Question: What do the imaging results show?
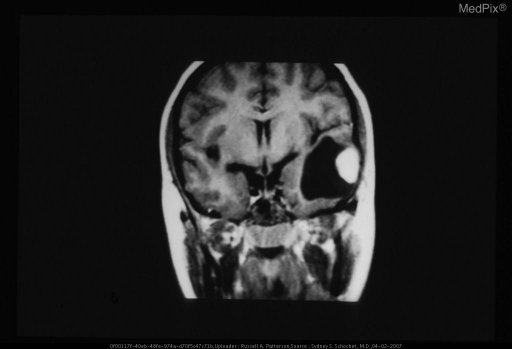
Answer: The imaging shows Neoplasm Name: Pilocytic Astrocytoma

Synonyms: Juvenile pilocytic, spongioblastoma

ICD-O code:

Cell of Origin: Astrocyte

WHO Grade(s): Grade 1

Genetics and Associations: Occures in the optic nerve in NF-1

Demographics (Age, Sex, Incidence): Most common in childhood, with a peak incidence 9 - 15 years. Slight female predilection (13:9 F>M). Accounts for approximately 1/3 of pediatric posterior fossa neoplastic masses.

Common Locations: Cerebellum >> hypothalamus > brainstem, cerebral hemisphere, spinal cord

Gross Appearance: Circumscribed with very narrow zone of infiltration, mural nodule and fluid collection ("cyst")

Histology: biphasic with dense and loose areas, microcysts, Rosenthal fibers

Special Stains:

Radiology: "cyst with nodule" showing intense enhancement of nodule on MR and CT. Largely hypovascular or avascular on angiography

Progression: Does not progress

Prognosis and Treatment: Surgical resection is often curative

COMMENTS: Most benign of astrocytoma types, most common subtype of astrocytoma in posterior fossa in children, most common type of hypothalamic glioma Classic 'cyst with nodule' lesion in the left temporal lobe..